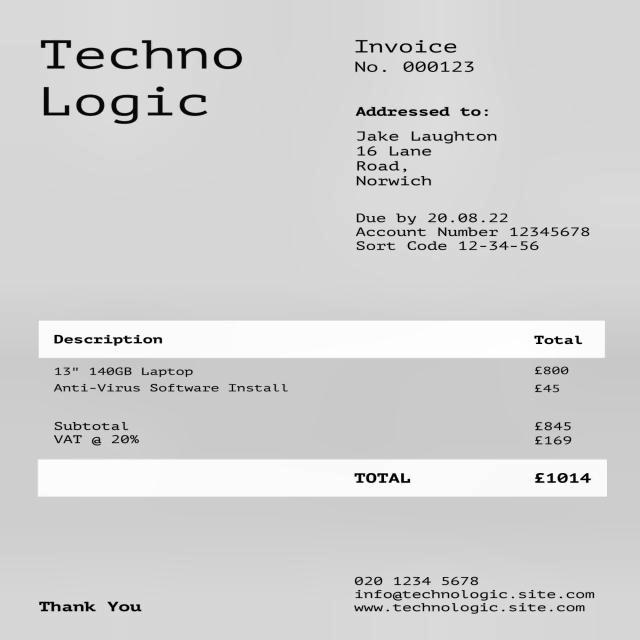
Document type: Invoice